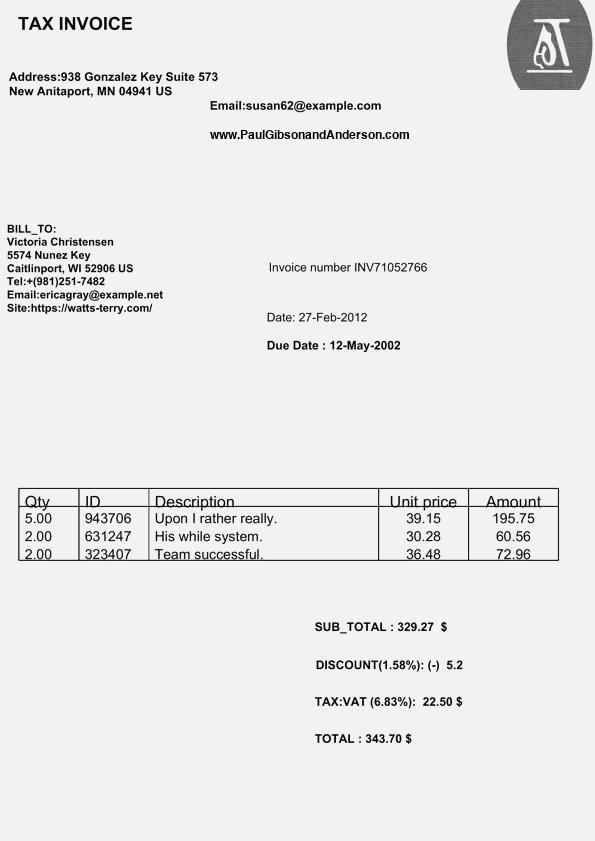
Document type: Invoice